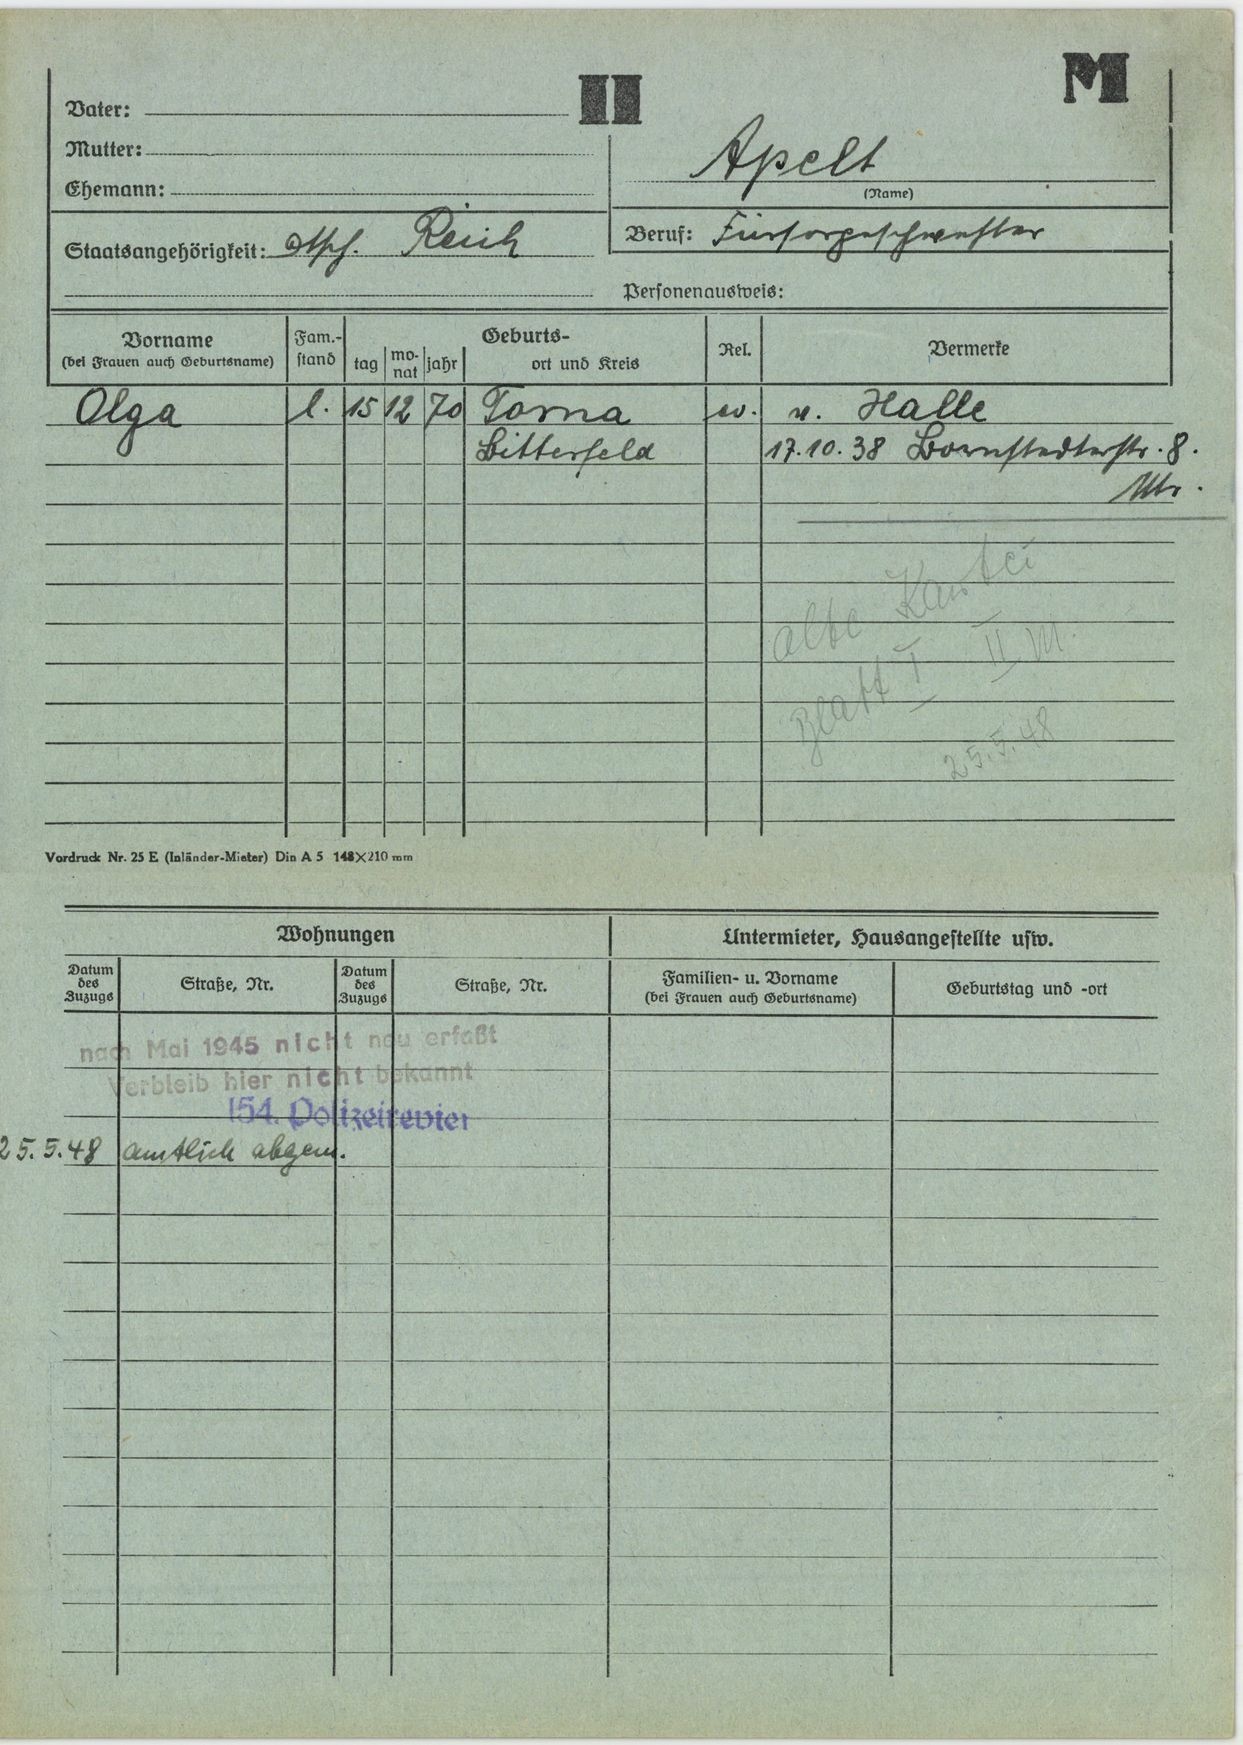
Apelt